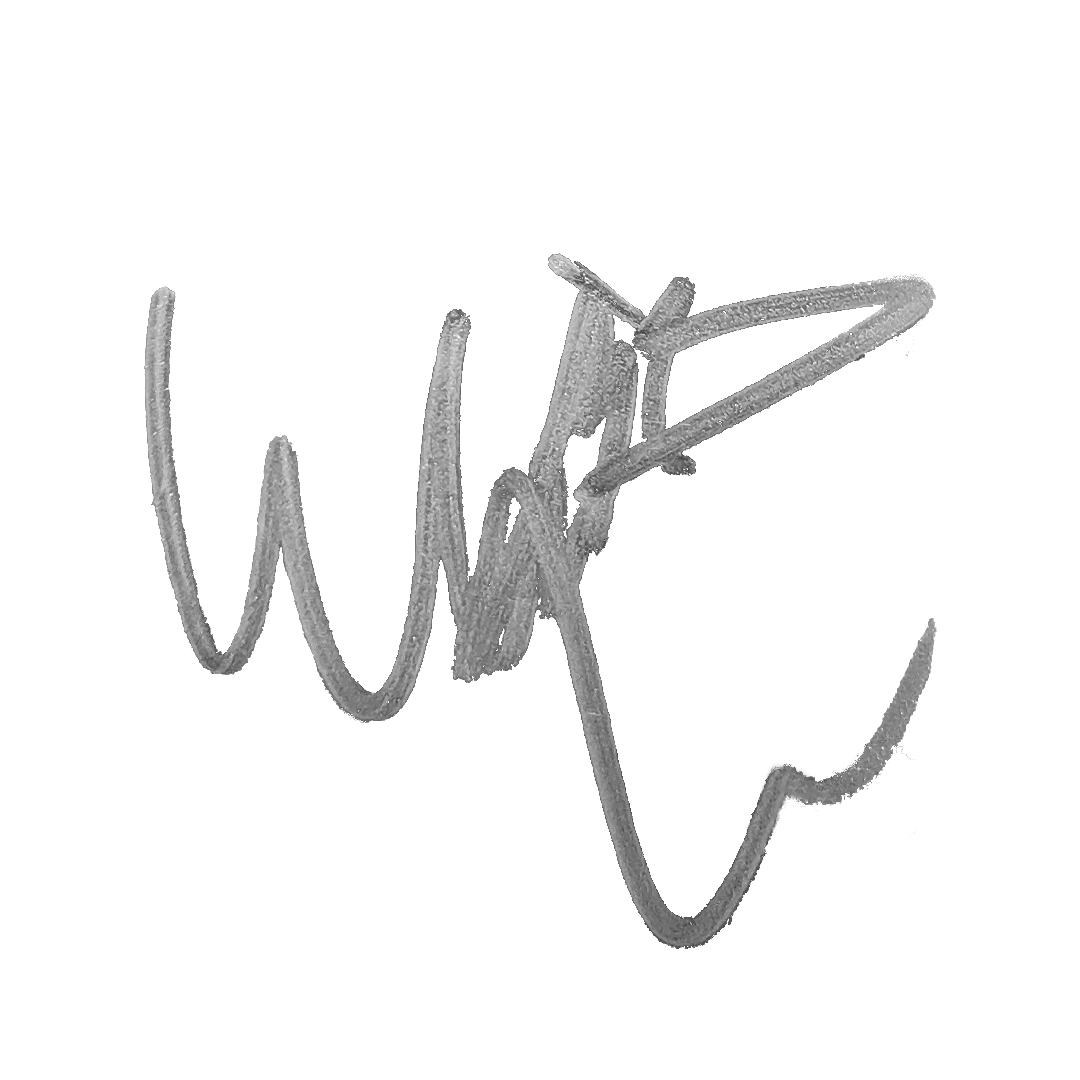
Signature of: windy zhan